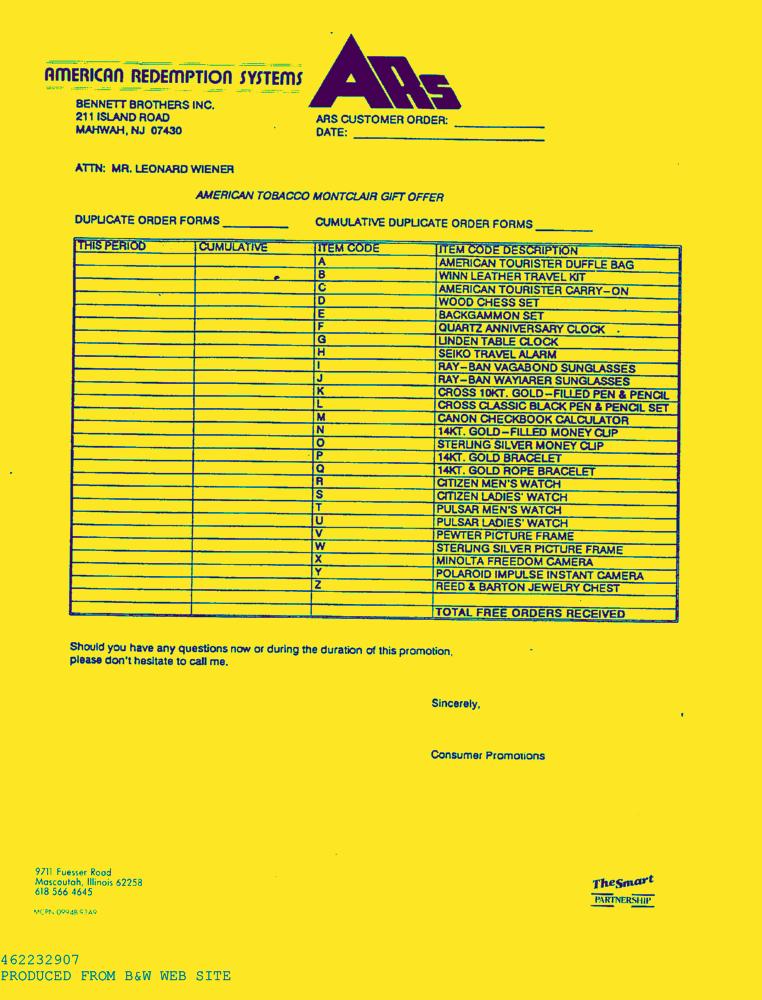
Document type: AD